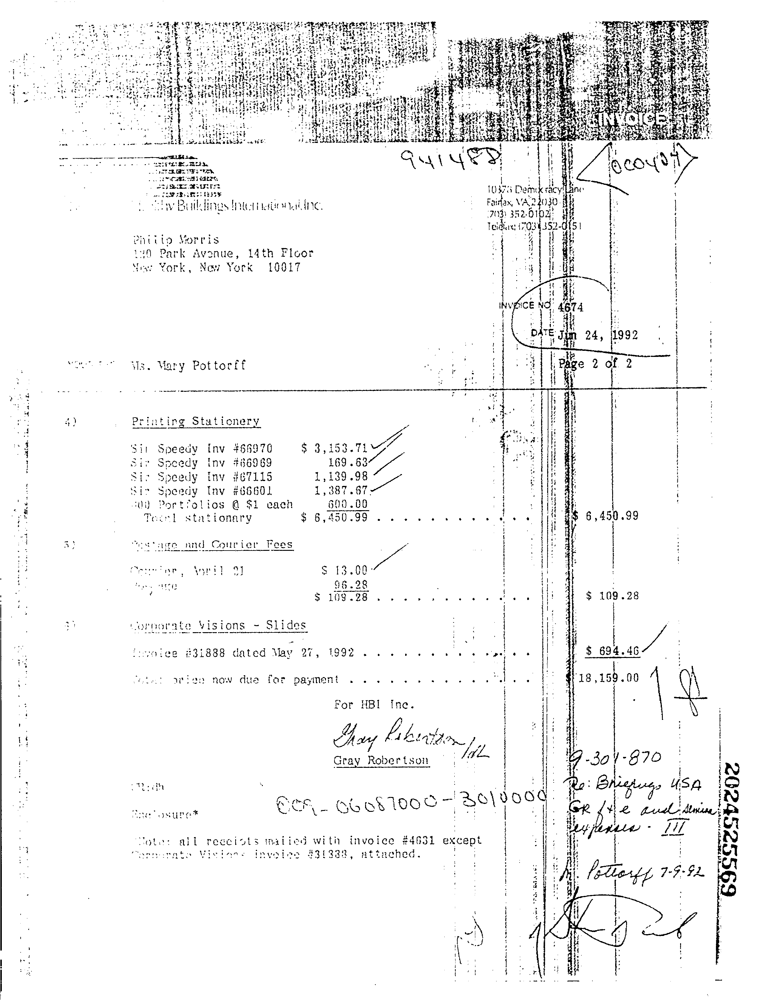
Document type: Invoice